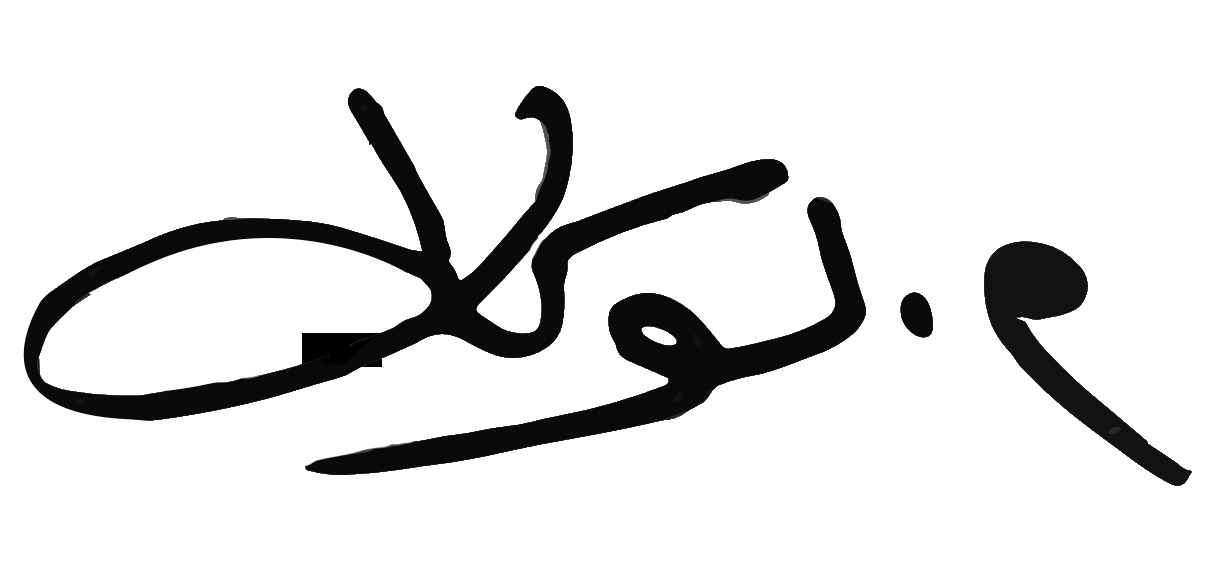
Signature of: muhammad loukal